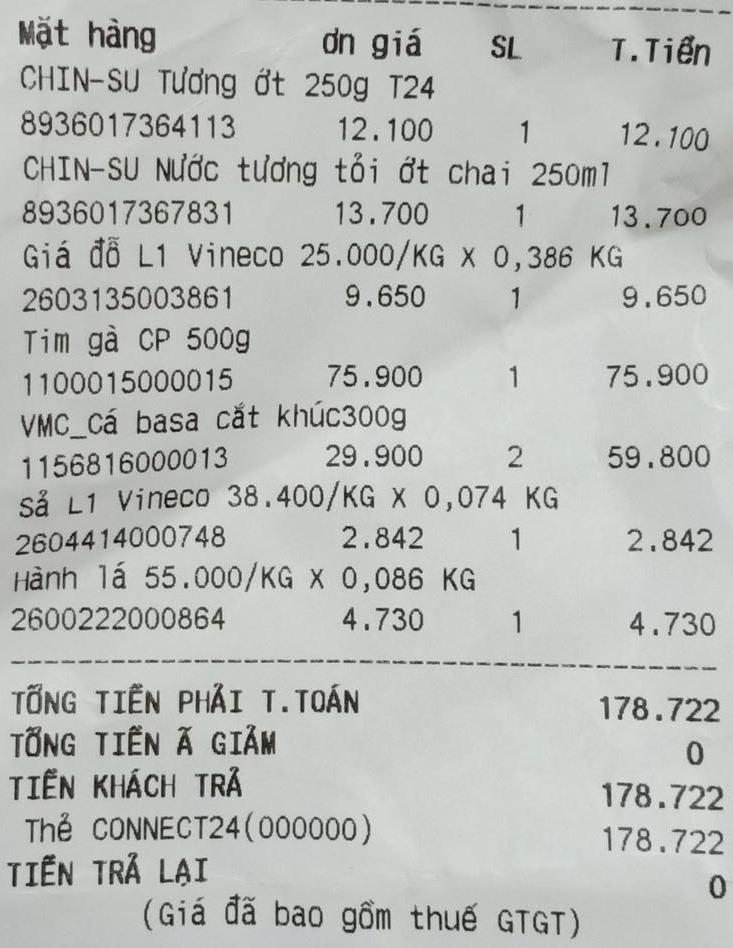
<table>
<tr>
<th>Mặt hàng</th>
<th>đn giá</th>
<th>SL</th>
<th>T.Tiền</th>
</tr>
<tr>
<td>CHIN-SU Tương ớt 250g T24<br/>8936017364113</td>
<td>12.100</td>
<td>1</td>
<td>12.100</td>
</tr>
<tr>
<td>CHIN-SU Nước tương tỏi ớt chai 250ml<br/>8936017367831</td>
<td>13.700</td>
<td>1</td>
<td>13.700</td>
</tr>
<tr>
<td>Giá đỗ L1 Vineco 25.000/KG x 0,386 KG<br/>2603135003861</td>
<td>9.650</td>
<td>1</td>
<td>9.650</td>
</tr>
<tr>
<td>Tim gà CP 500g<br/>1100015000015</td>
<td>75.900</td>
<td>1</td>
<td>75.900</td>
</tr>
<tr>
<td>VMC_Cá basa cắt khúc 300g<br/>1156816000013</td>
<td>29.900</td>
<td>2</td>
<td>59.800</td>
</tr>
<tr>
<td>Sả L1 Vineco 38.400/KG x 0,074 KG<br/>2604414000748</td>
<td>2.842</td>
<td>1</td>
<td>2.842</td>
</tr>
<tr>
<td>Hành lá 55.000/KG x 0,086 KG<br/>2600222000864</td>
<td>4.730</td>
<td>1</td>
<td>4.730</td>
</tr>
</table>
TỔNG TIỀN PHẢI T.TOÁN 178.722
TỔNG TIỀN Ă GIẢM 0
TIỀN KHÁCH TRẢ 178.722
Thẻ CONNECT24(000000) 178.722
TIỀN TRẢ LẠI 0
(Giá đã bao gồm thuế GTGT)